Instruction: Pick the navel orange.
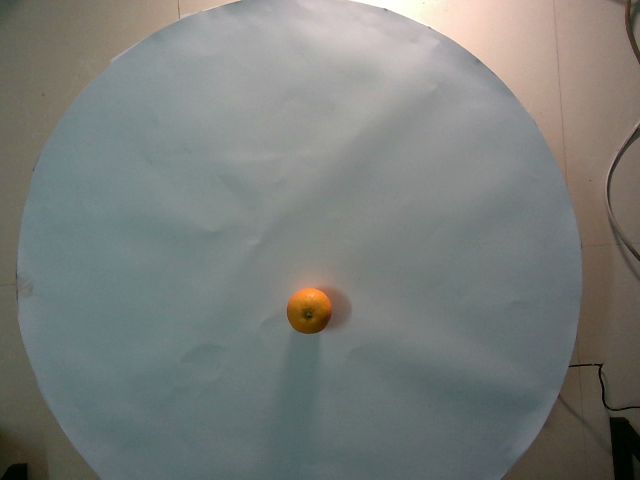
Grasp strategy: vertical